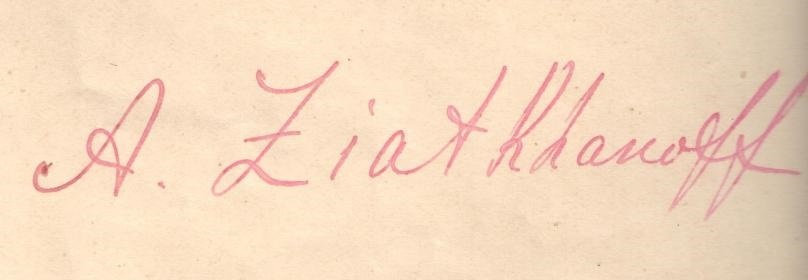
Signature of: adil khan ziyadkhanov